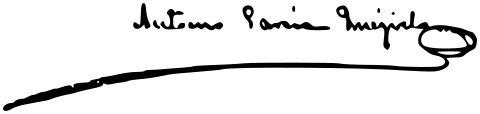
Signature of: antonio garcía quejido